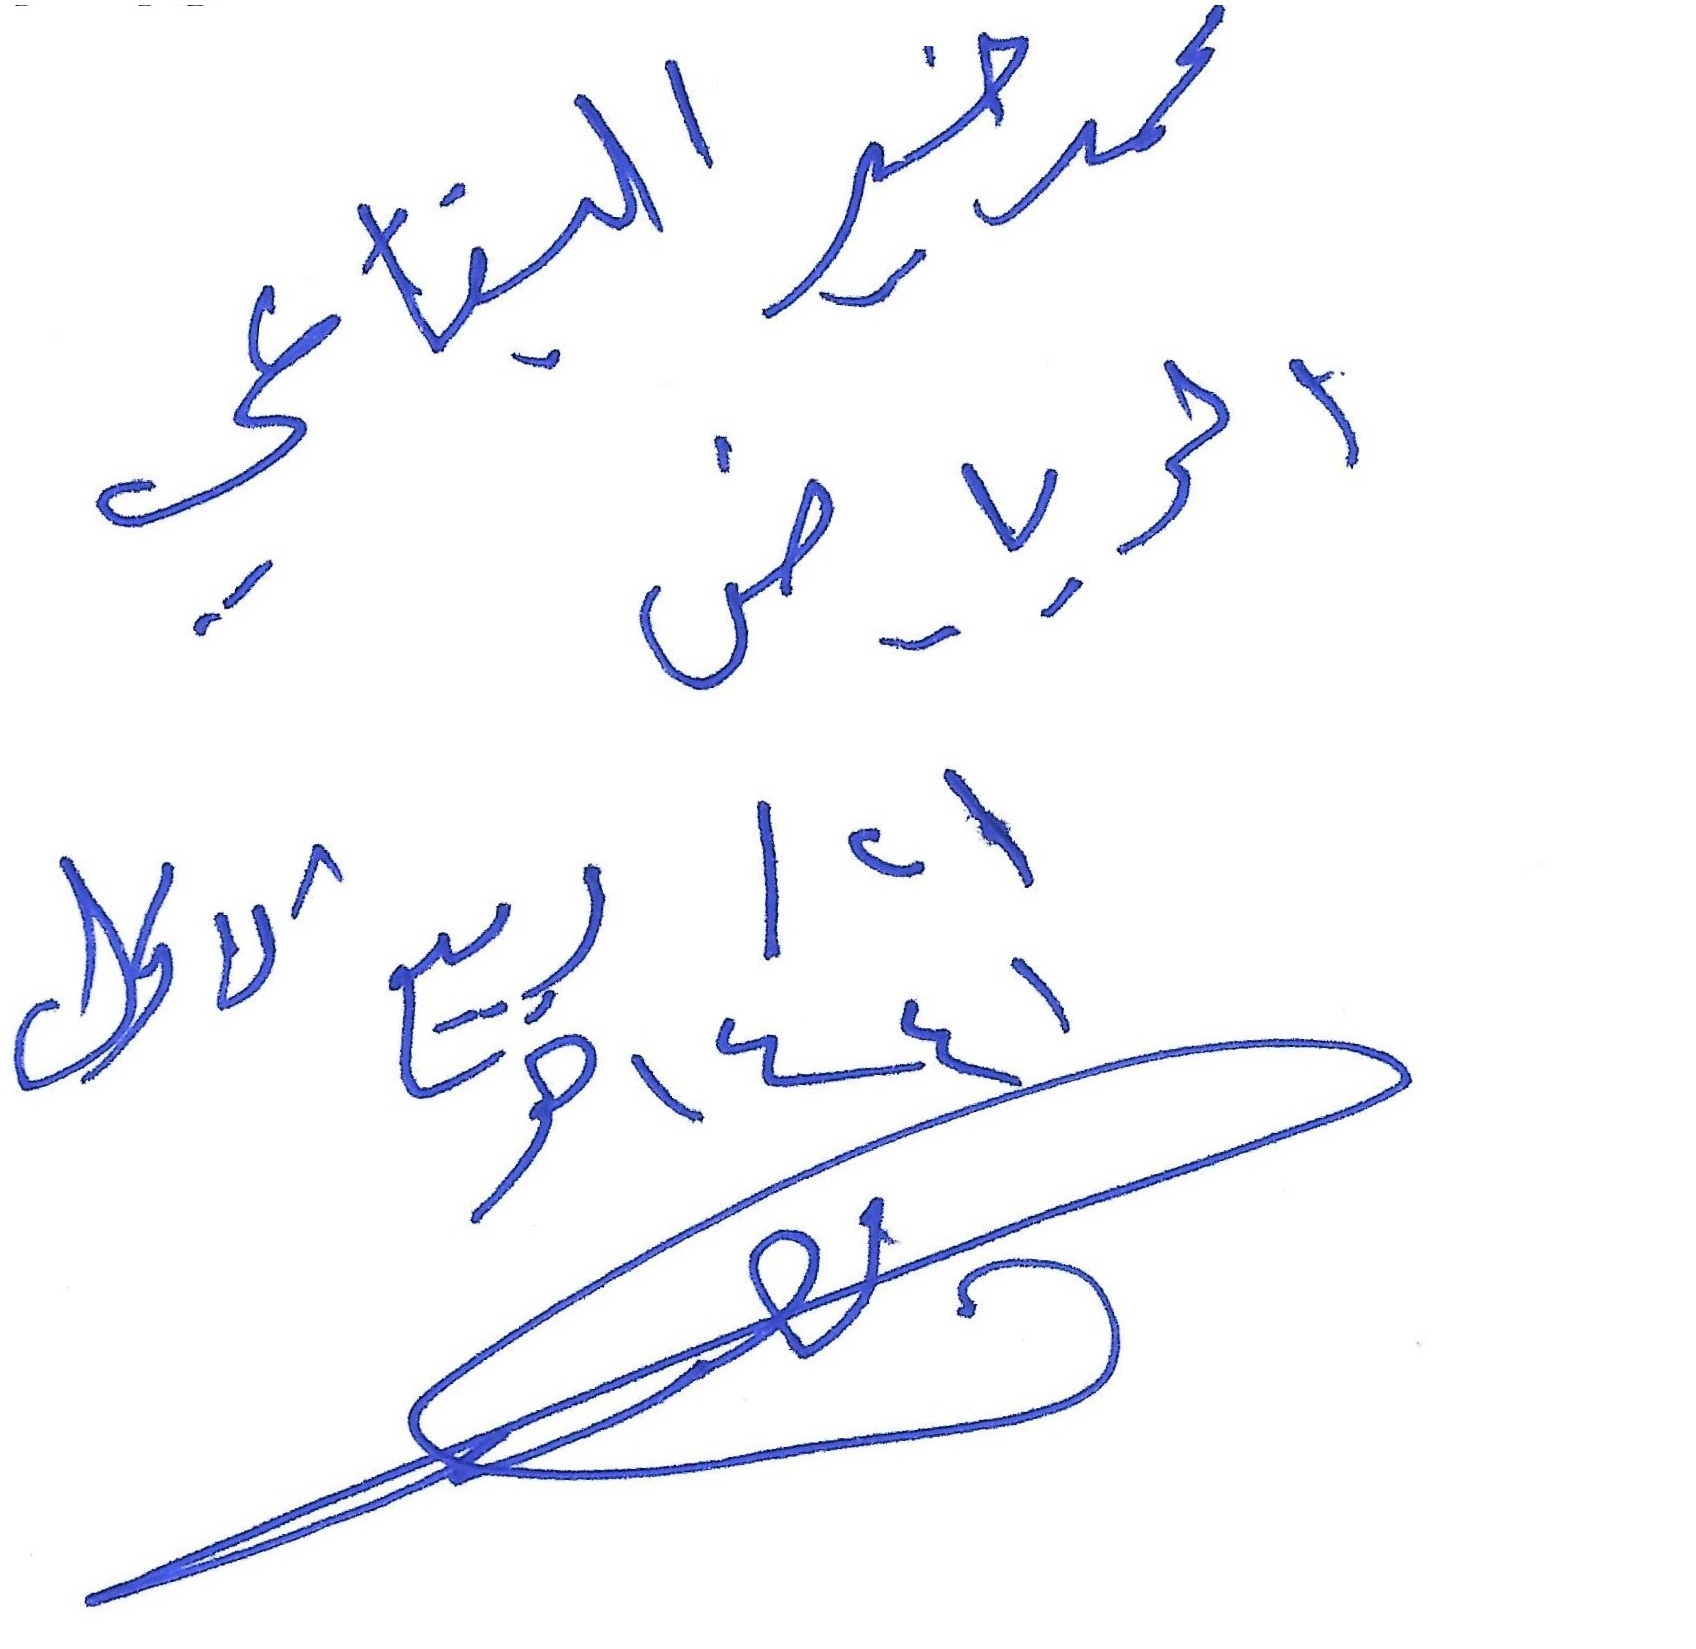
Signature of: muḥammad khayr biqāʻī